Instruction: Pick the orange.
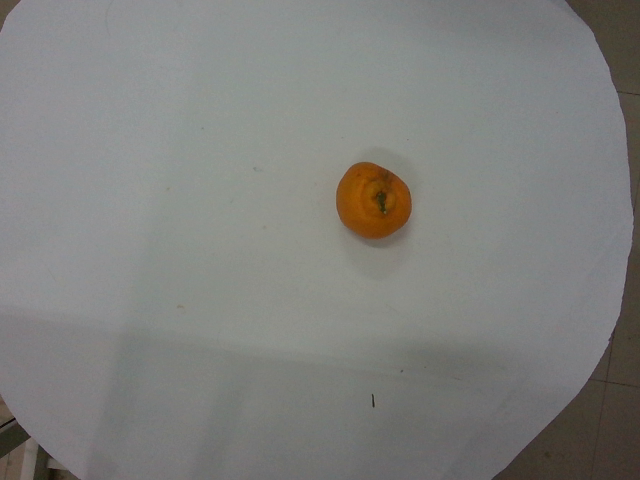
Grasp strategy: vertical